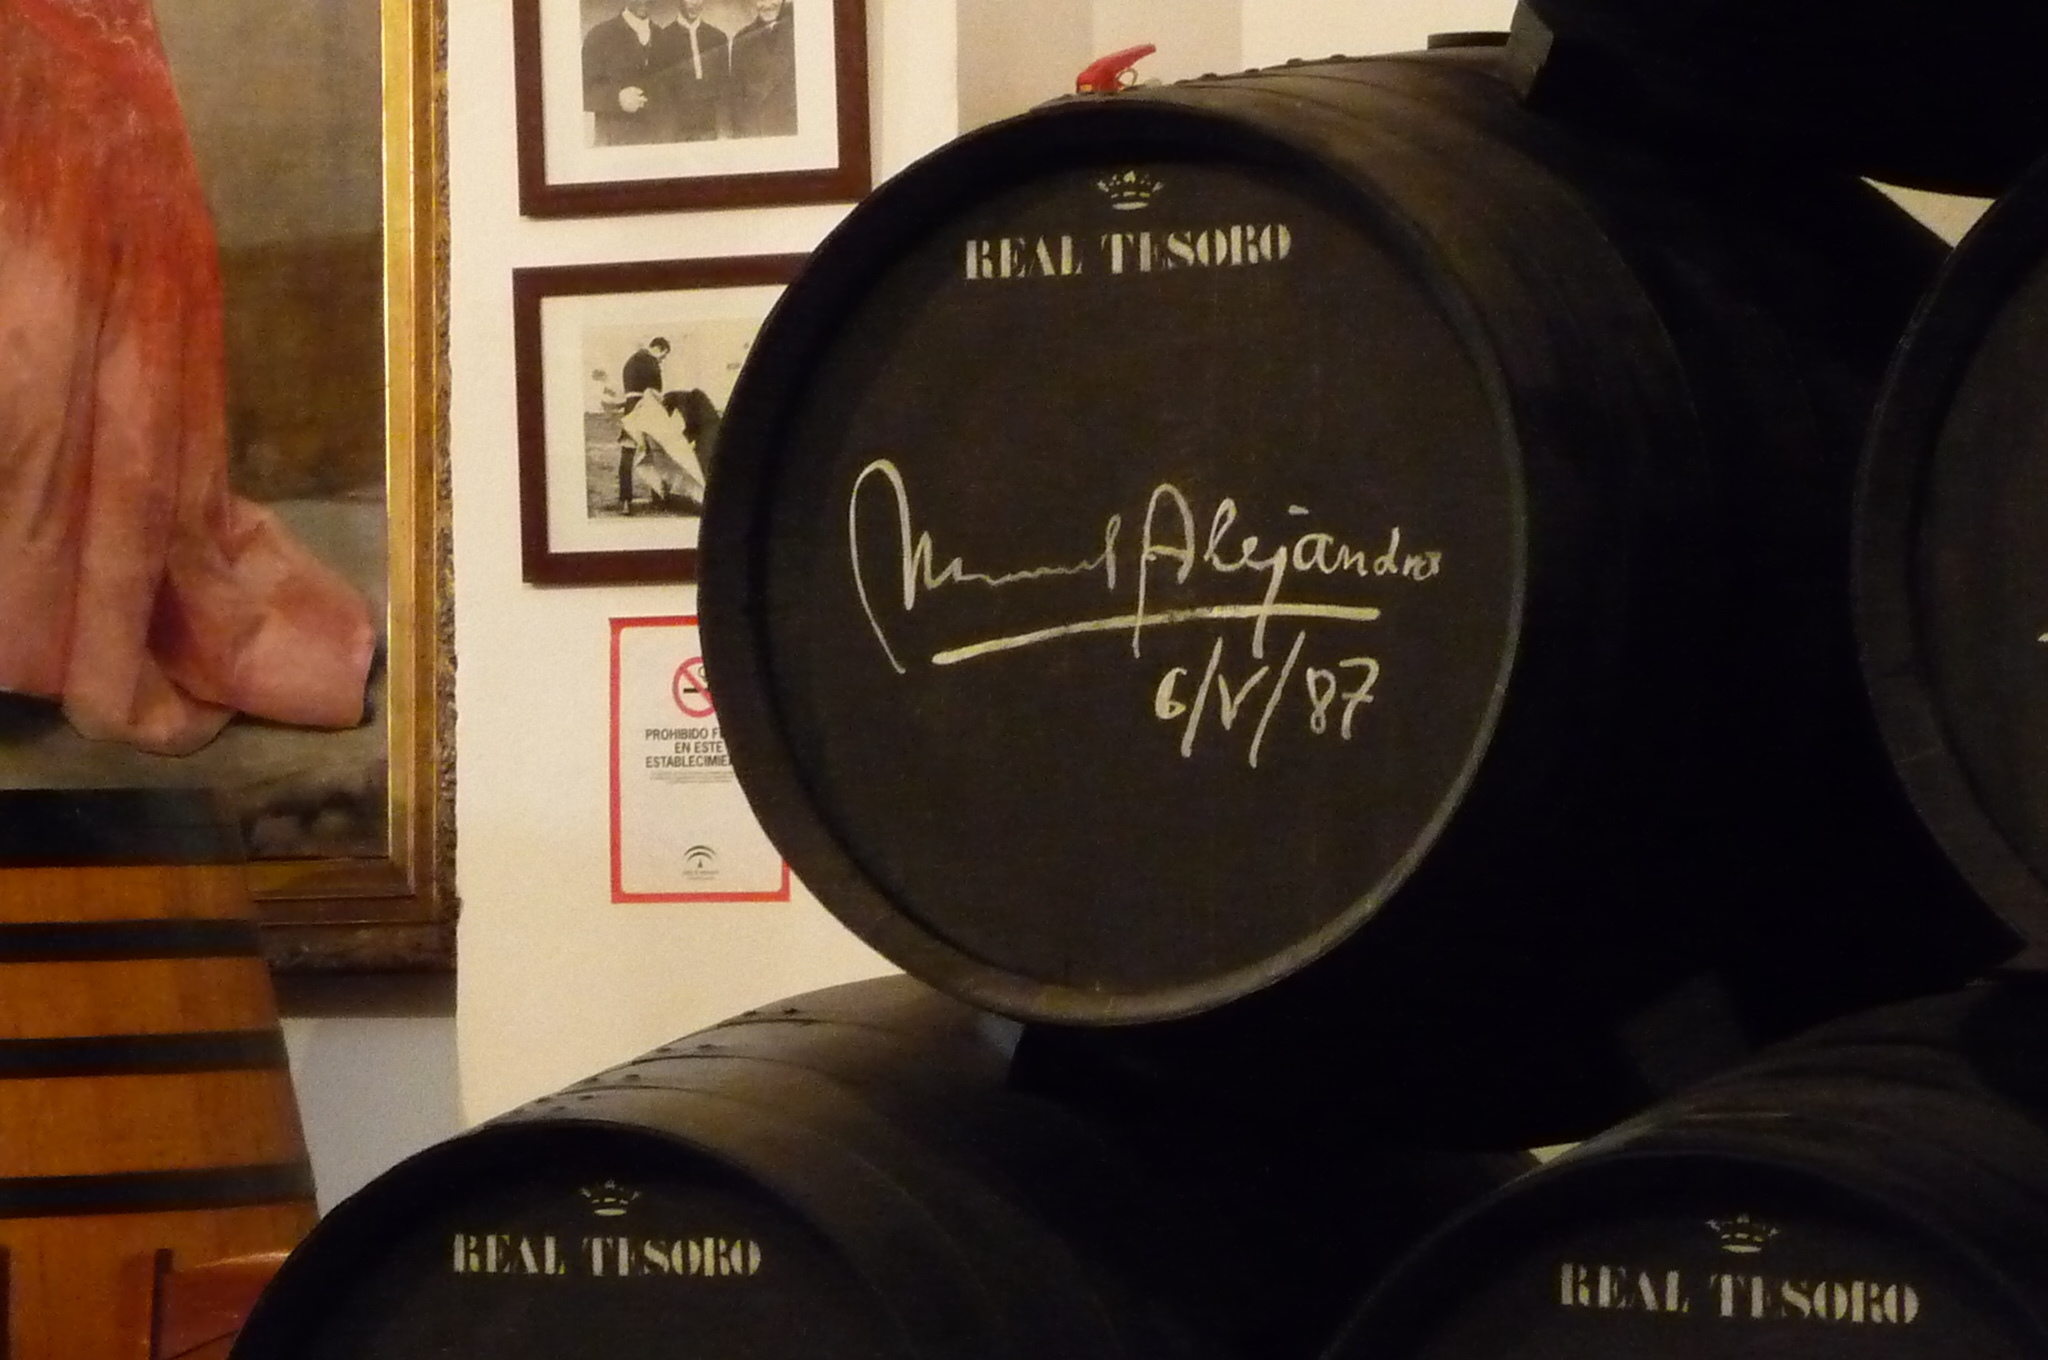
Signature of: manuel alejandro